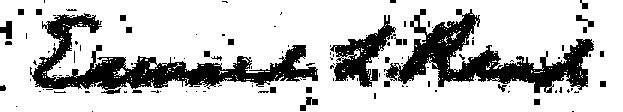
Signature of: edward lothrop rand